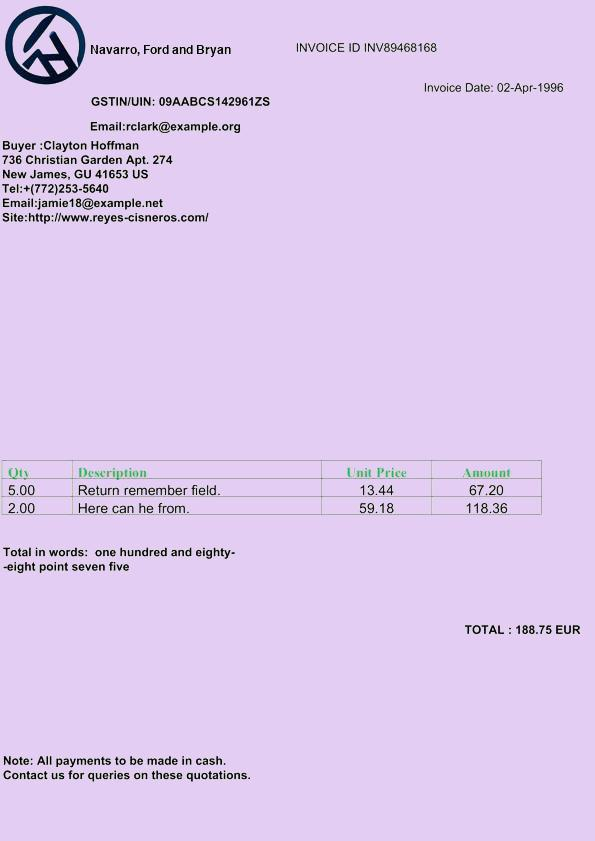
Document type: Invoice